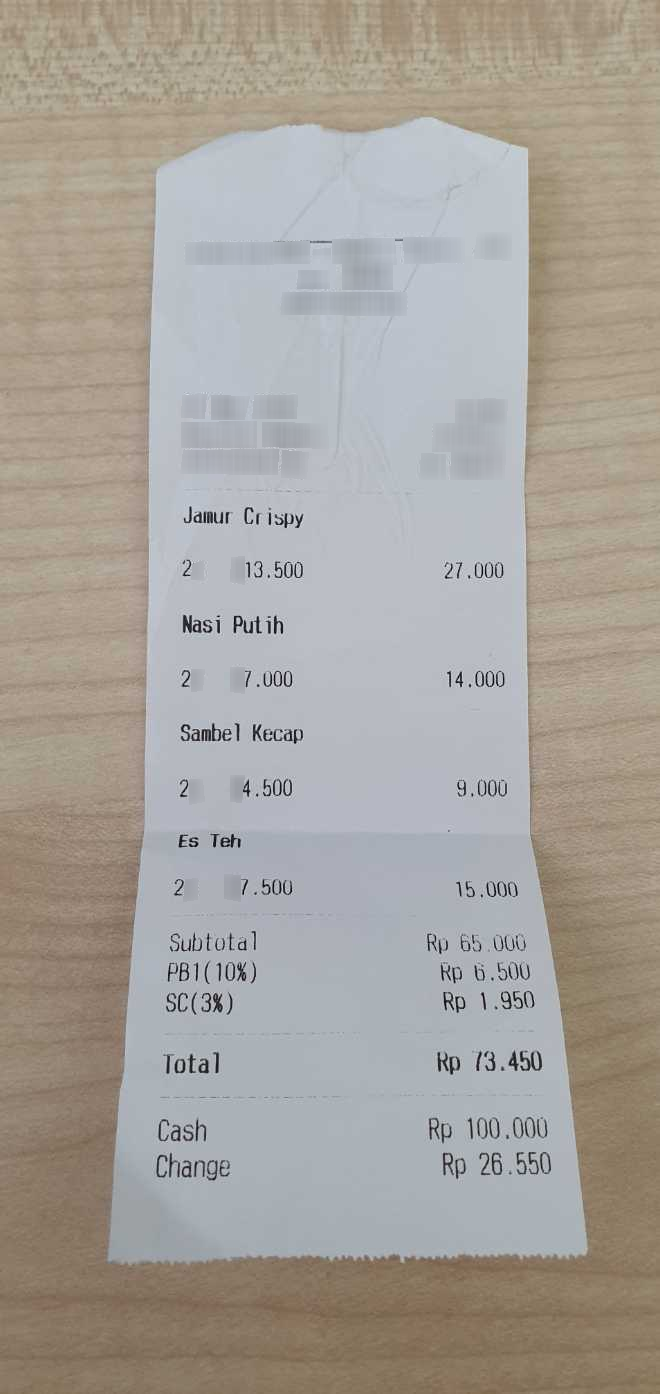
Extraction:
receipt: line_items: name: Jamur Crispy
price: 27.000
qty: 2
name: Nasi Putih
price: 14.000
qty: 2
name: Sambel Kecap
price: 9.000
qty: 2
name: Es Teh
price: 15.000
qty: 2
subtotal: Rp 65.000
tax: Rp 6.500
service: Rp 1.950
total: Rp 73.450